Identify and extract the amount in words, amount in numbers, payee name, cheque date, and bank name from the image.
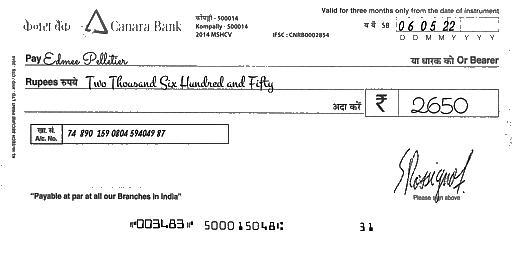
amt_in_words: Two Thousand Six Hundred and Fifty
amt_in_figures: 2650
payee_name: Edmee Pelletier
bank_name: Canara Bank
cheque_date: 06/05/22